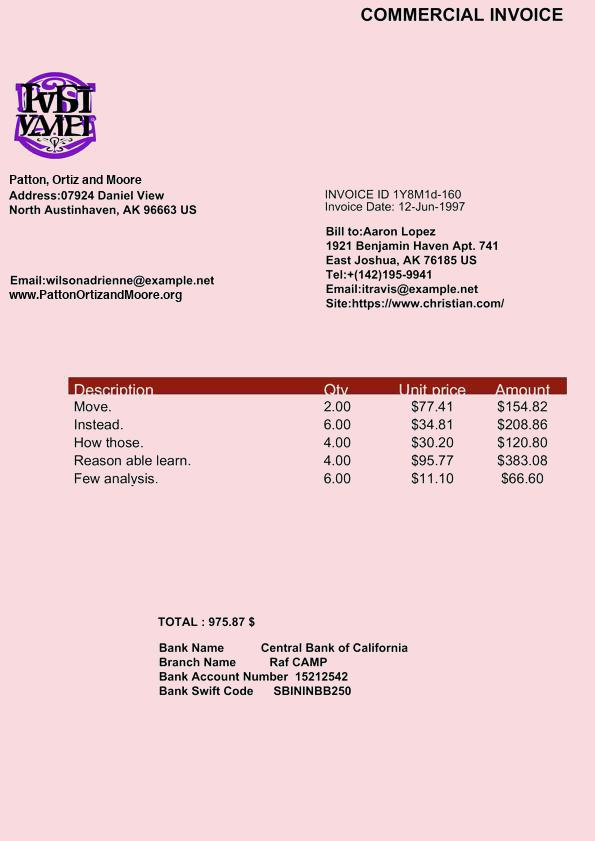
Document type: Invoice